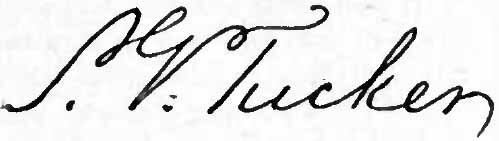
Signature of: st george tucker